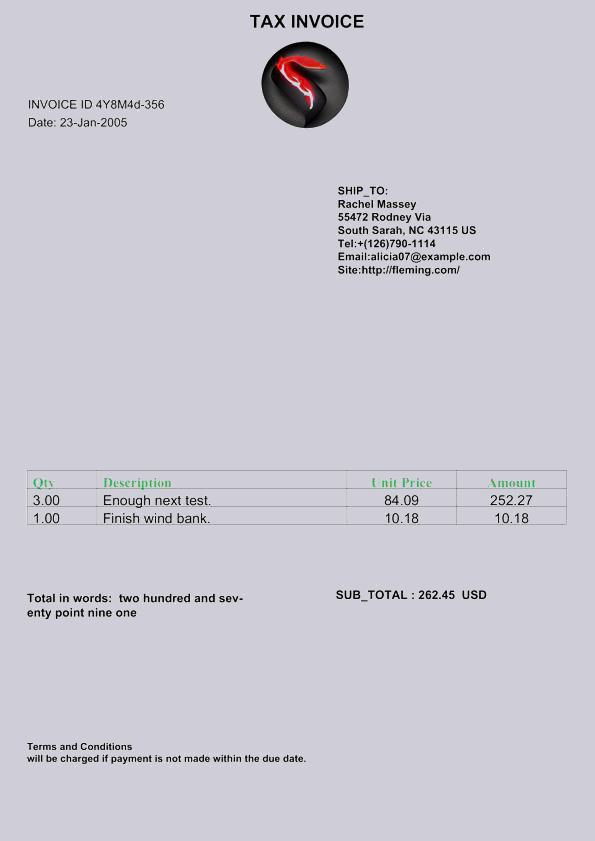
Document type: Invoice